Question: What is the potential diagnosis?
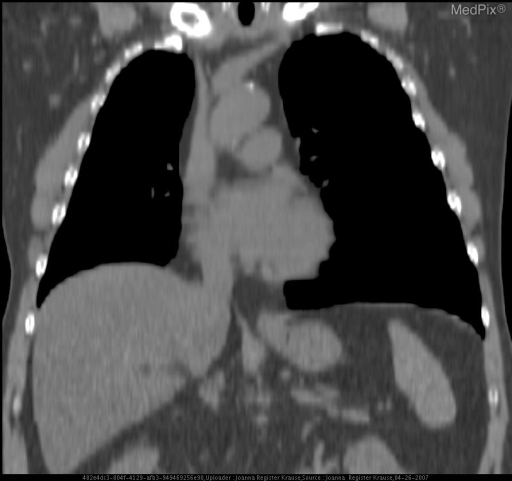
Answer: The possible diagnosis includes Normal anatomic variant..